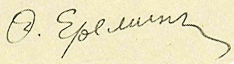
Signature of: feofan eryomin